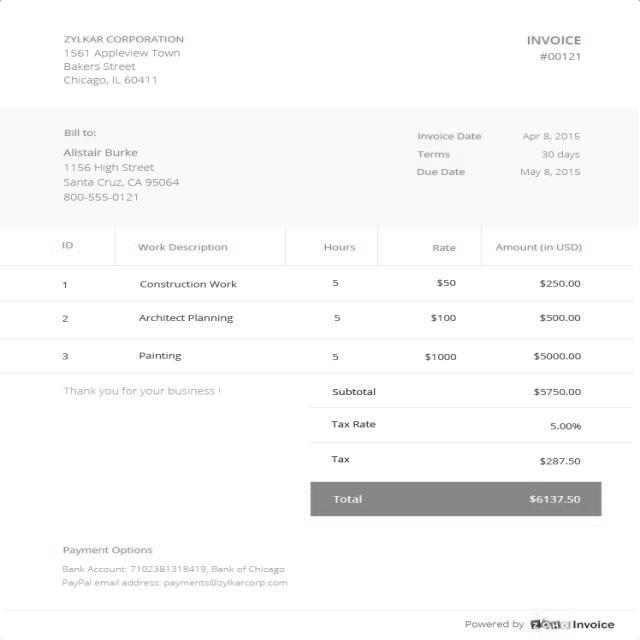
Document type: Invoice